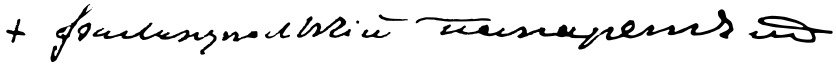
Signature of: panaret of plovdiv